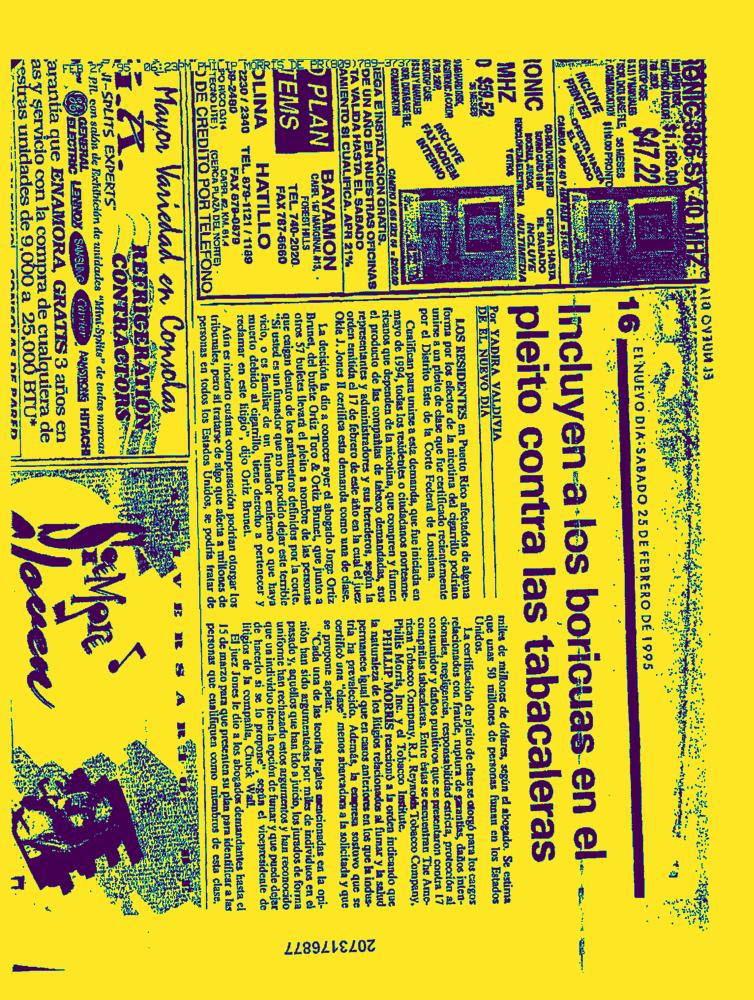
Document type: News-Article